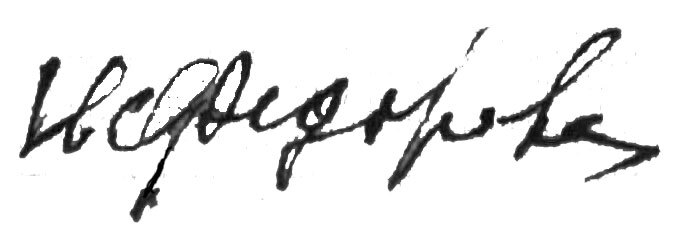
Signature of: irina fyodorova